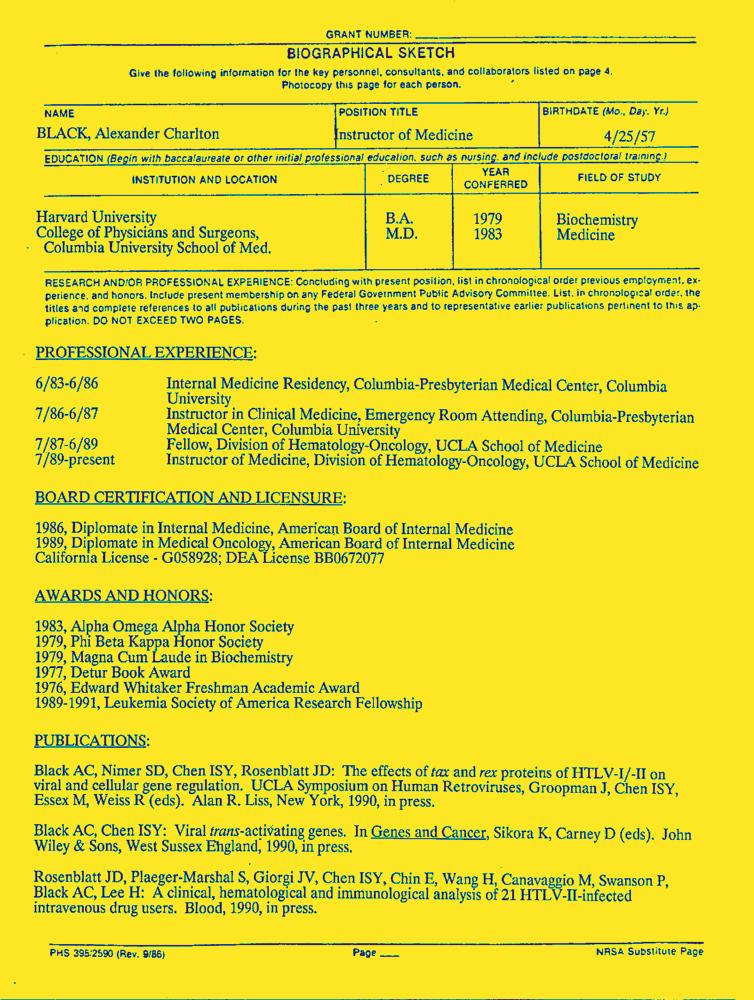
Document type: Resume-Doc